Question: What is the filing due date as per the document?
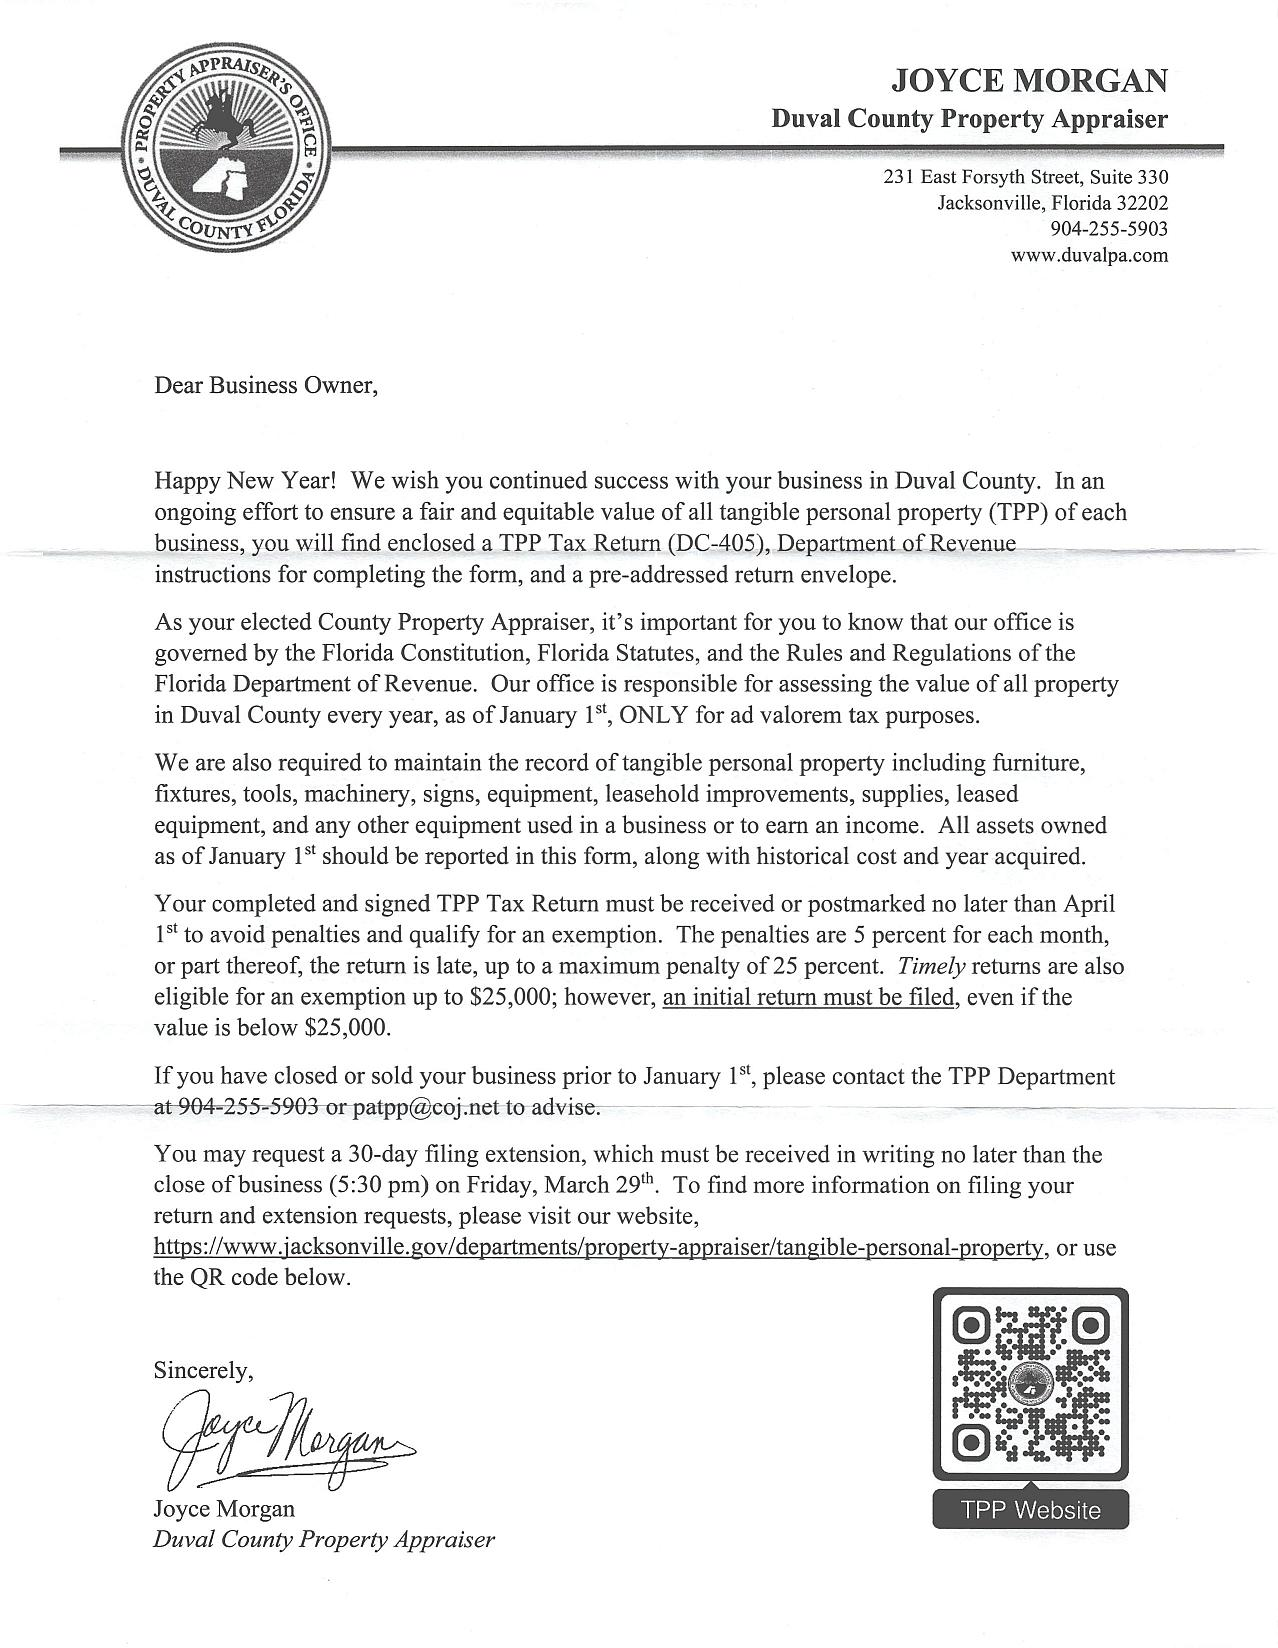
Answer: "1-Apr"